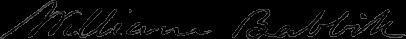
Signature of: william babbitt